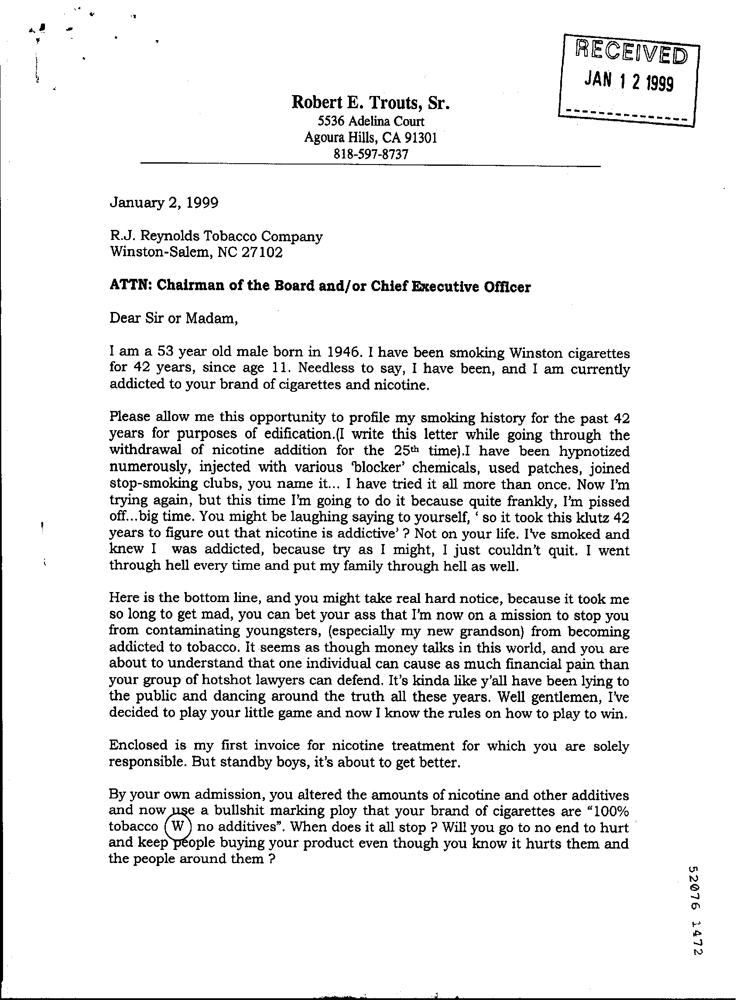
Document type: Invoice